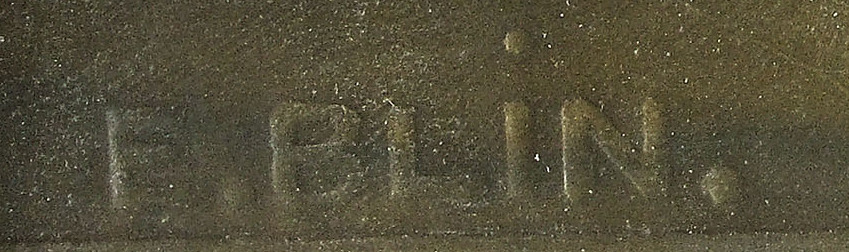
Signature of: édouard pierre blin